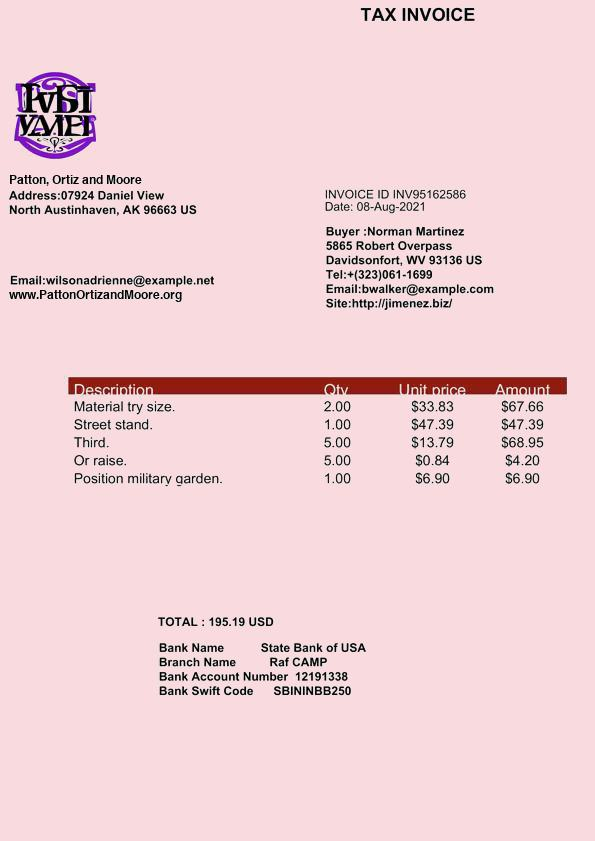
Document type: Invoice